Question: What is the earliest payment due date mentioned in the document?
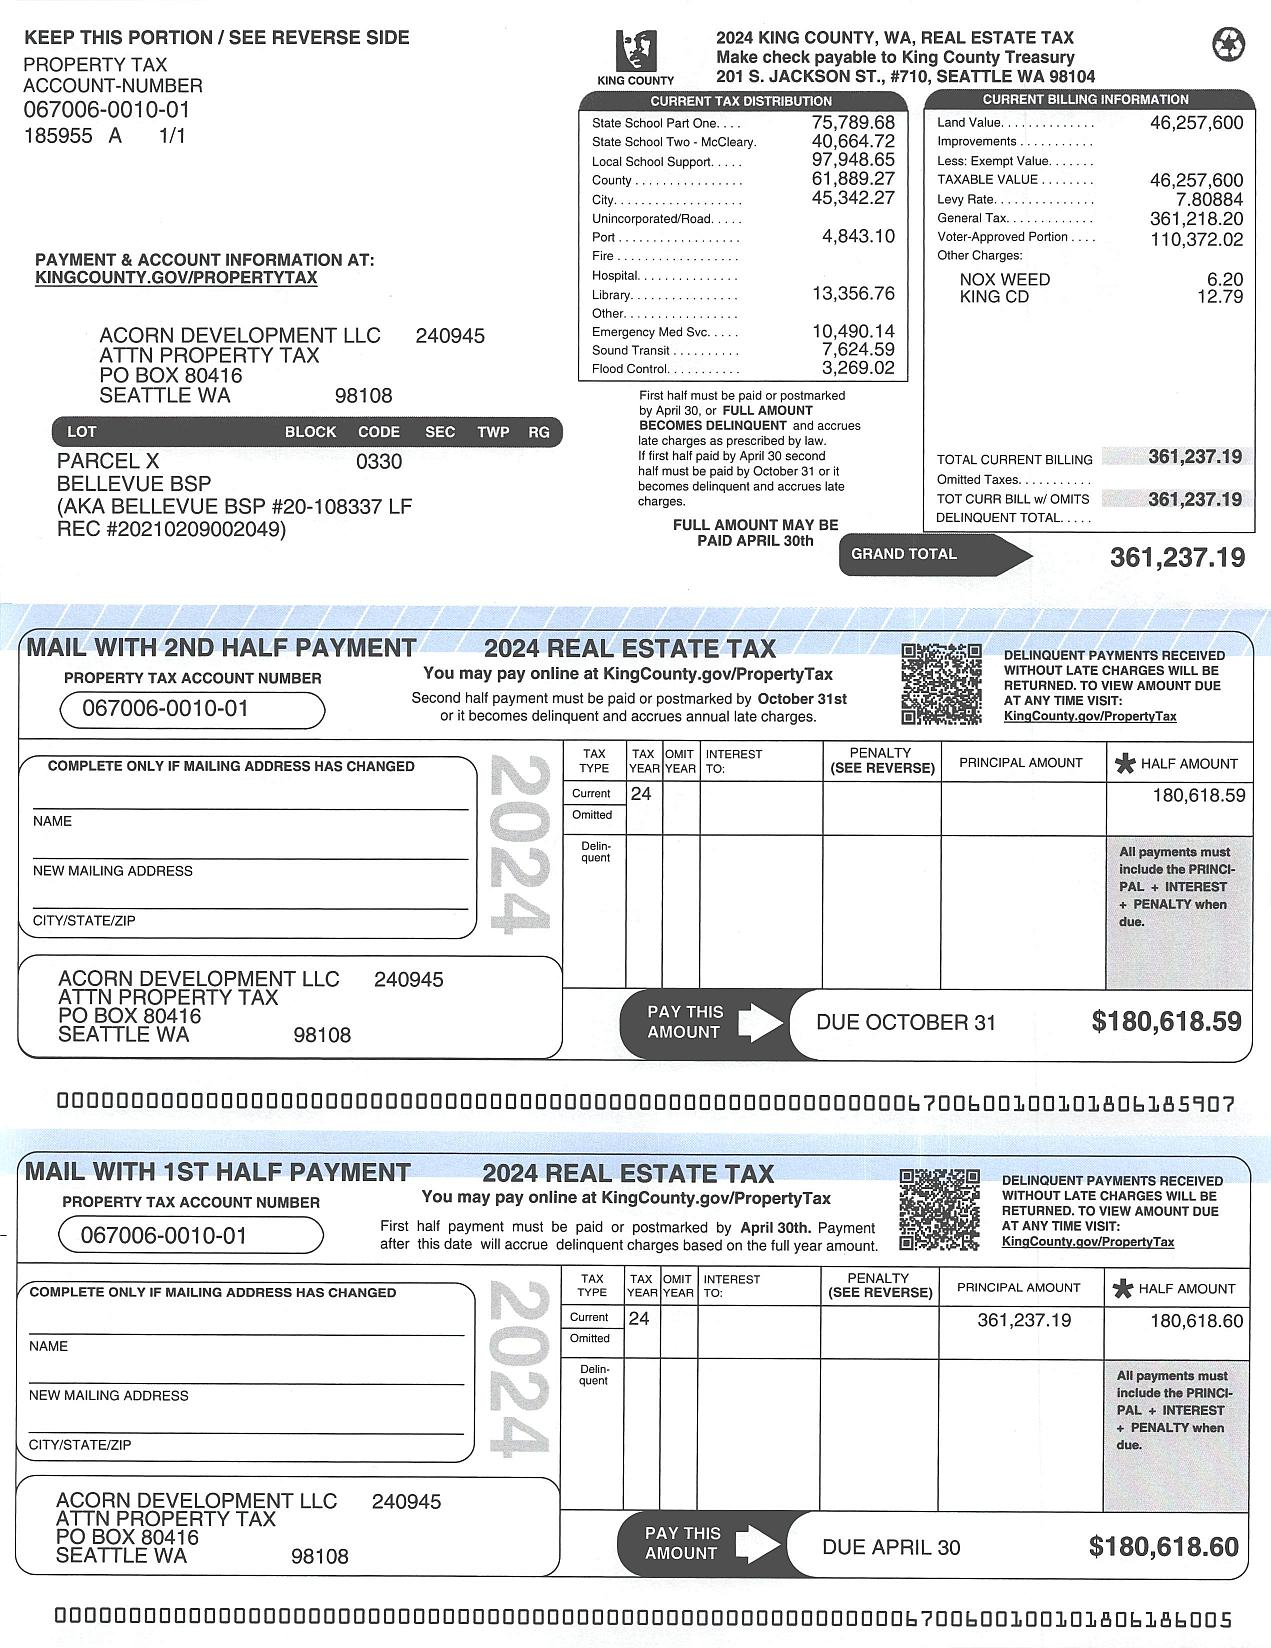
Answer: "31-Oct-24"